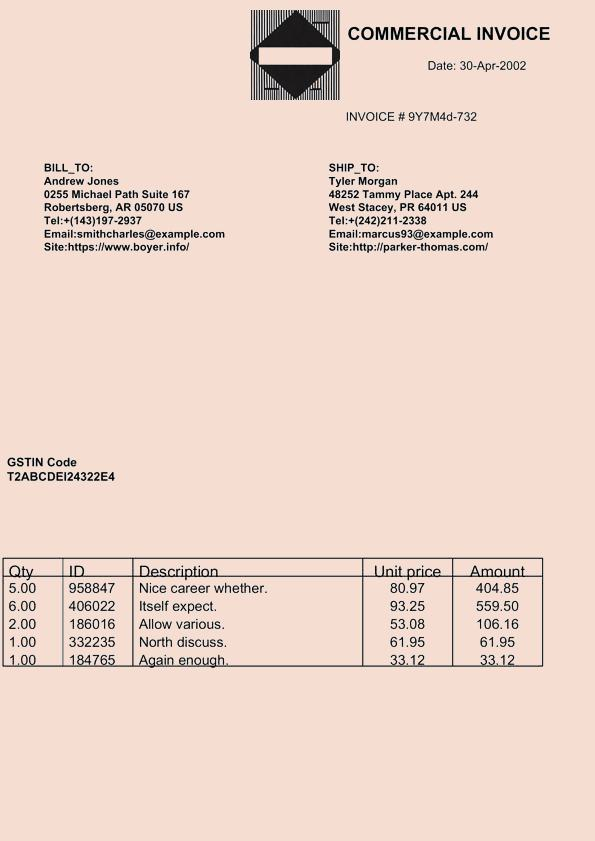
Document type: Invoice